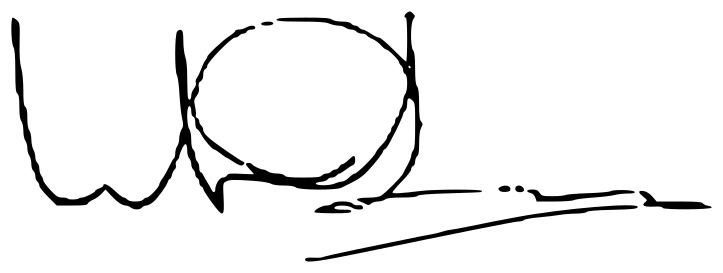
Signature of: miguel ángel garcía lomas